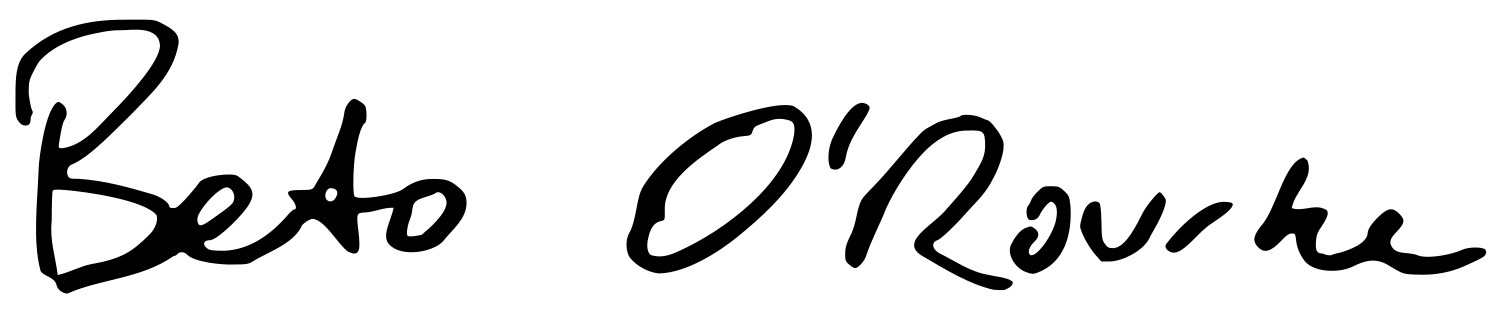
Signature of: beto o rourke